Question: What appears to be the issue?
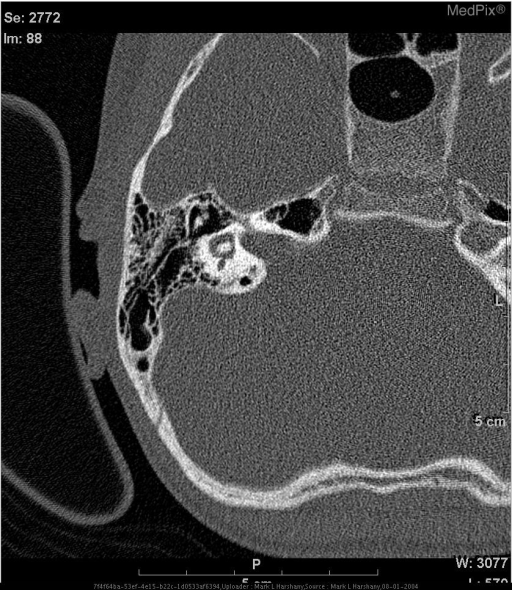
Answer: The findings suggest High-resolution CT through the petrous bone in axial section shows a cystic cochleovestibular malformation of both ears.  The bilateral cochlear turns are incomplete with a small appearance of the apex (last cochlear turn).  The bilateral semicircular canals are abnormal with dilatation of the posterior and lateral semicircular canals. The vesibule is dilated on both sides.  The vestibular aqueduct appears normal.
The findings are bilateral although more pronounced on the right.. Right temporal bone - vestibular aqueduct normal but posterior and lateral semicircular canals are dilated. Distortion of vestibule is not appreciated on this image.. The patient might have a history of 9 year old male with left-sided sensorineural hearing loss..